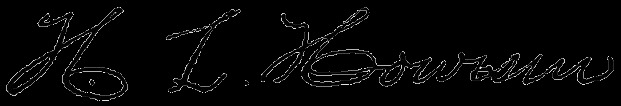
Signature of: henry l howison